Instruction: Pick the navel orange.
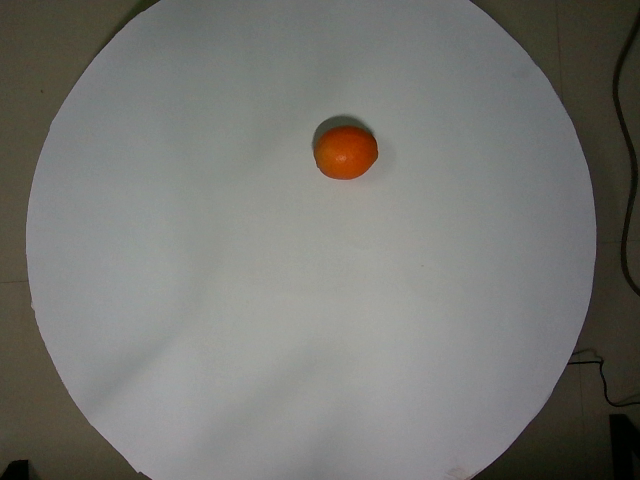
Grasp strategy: vertical